Question: What is the total amount of taxes owed as per the document?
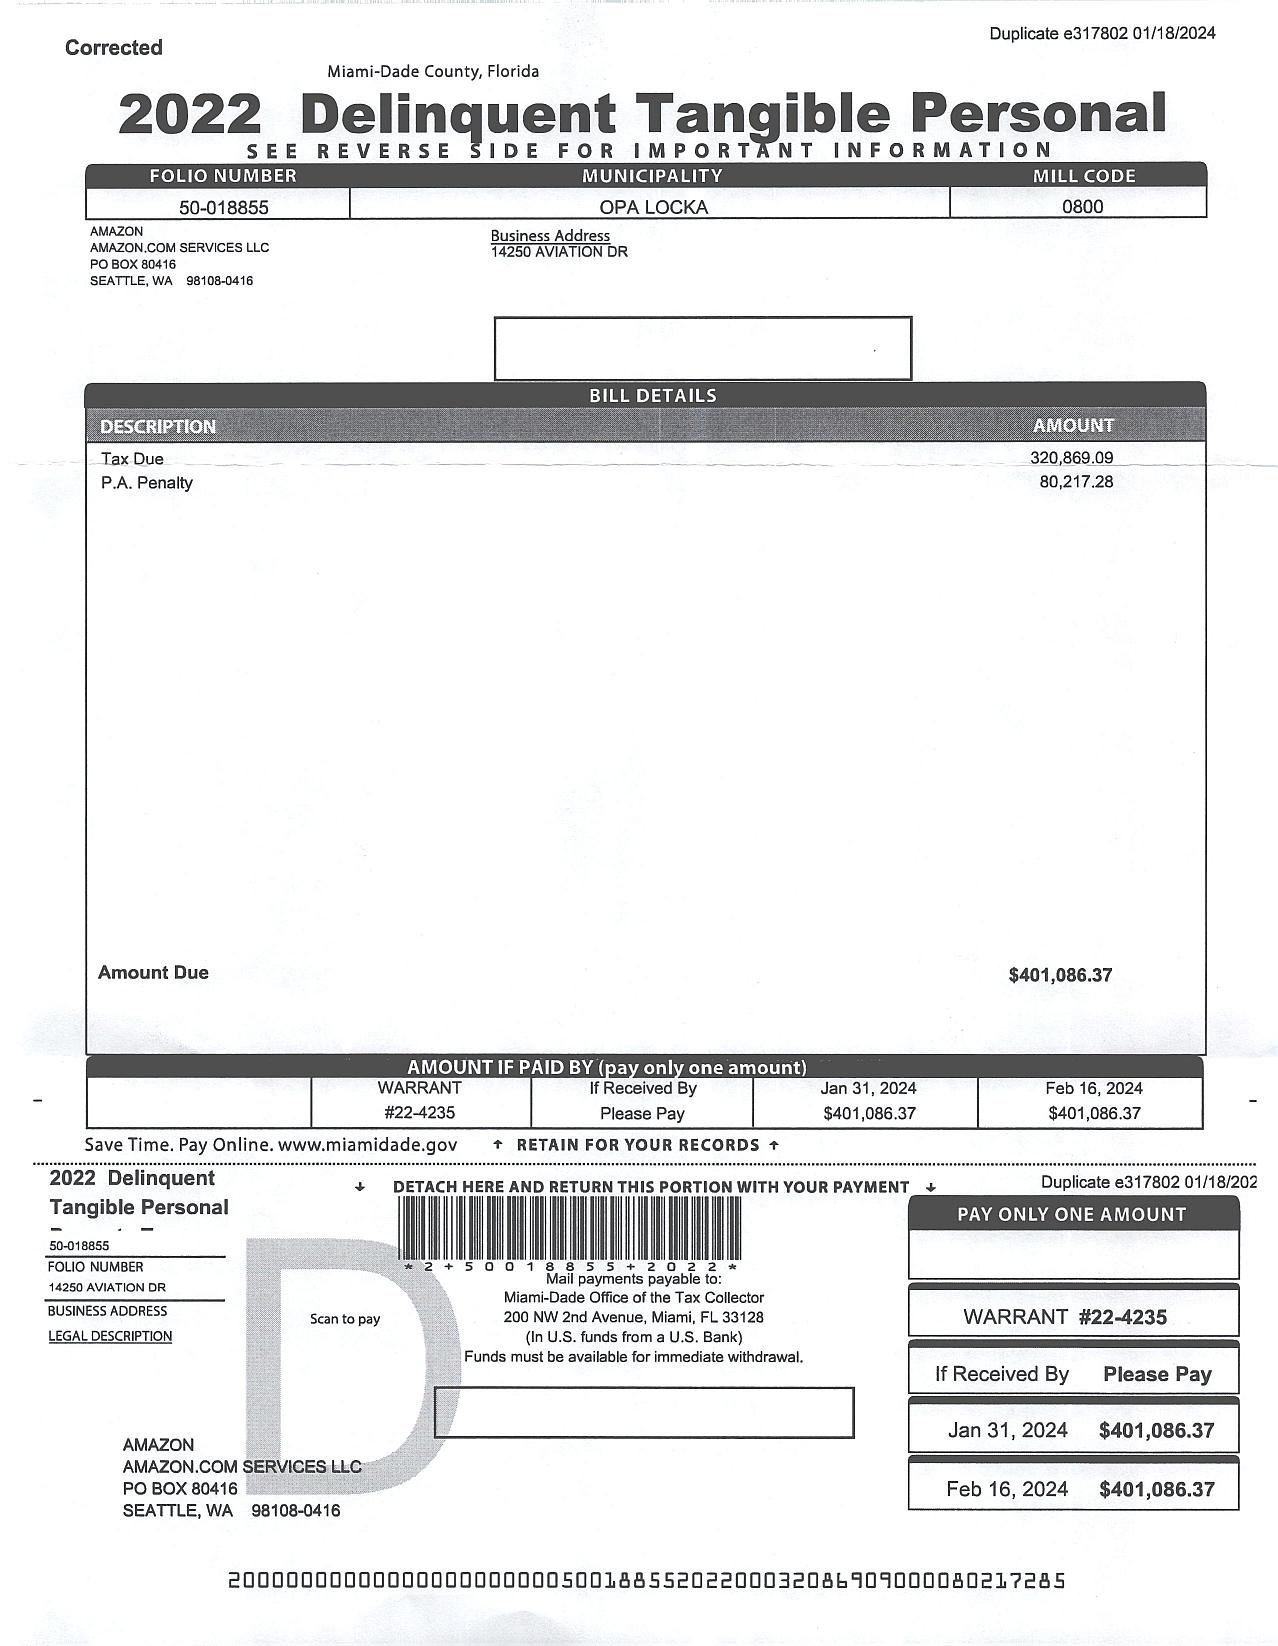
Answer: "$401,086.37 "